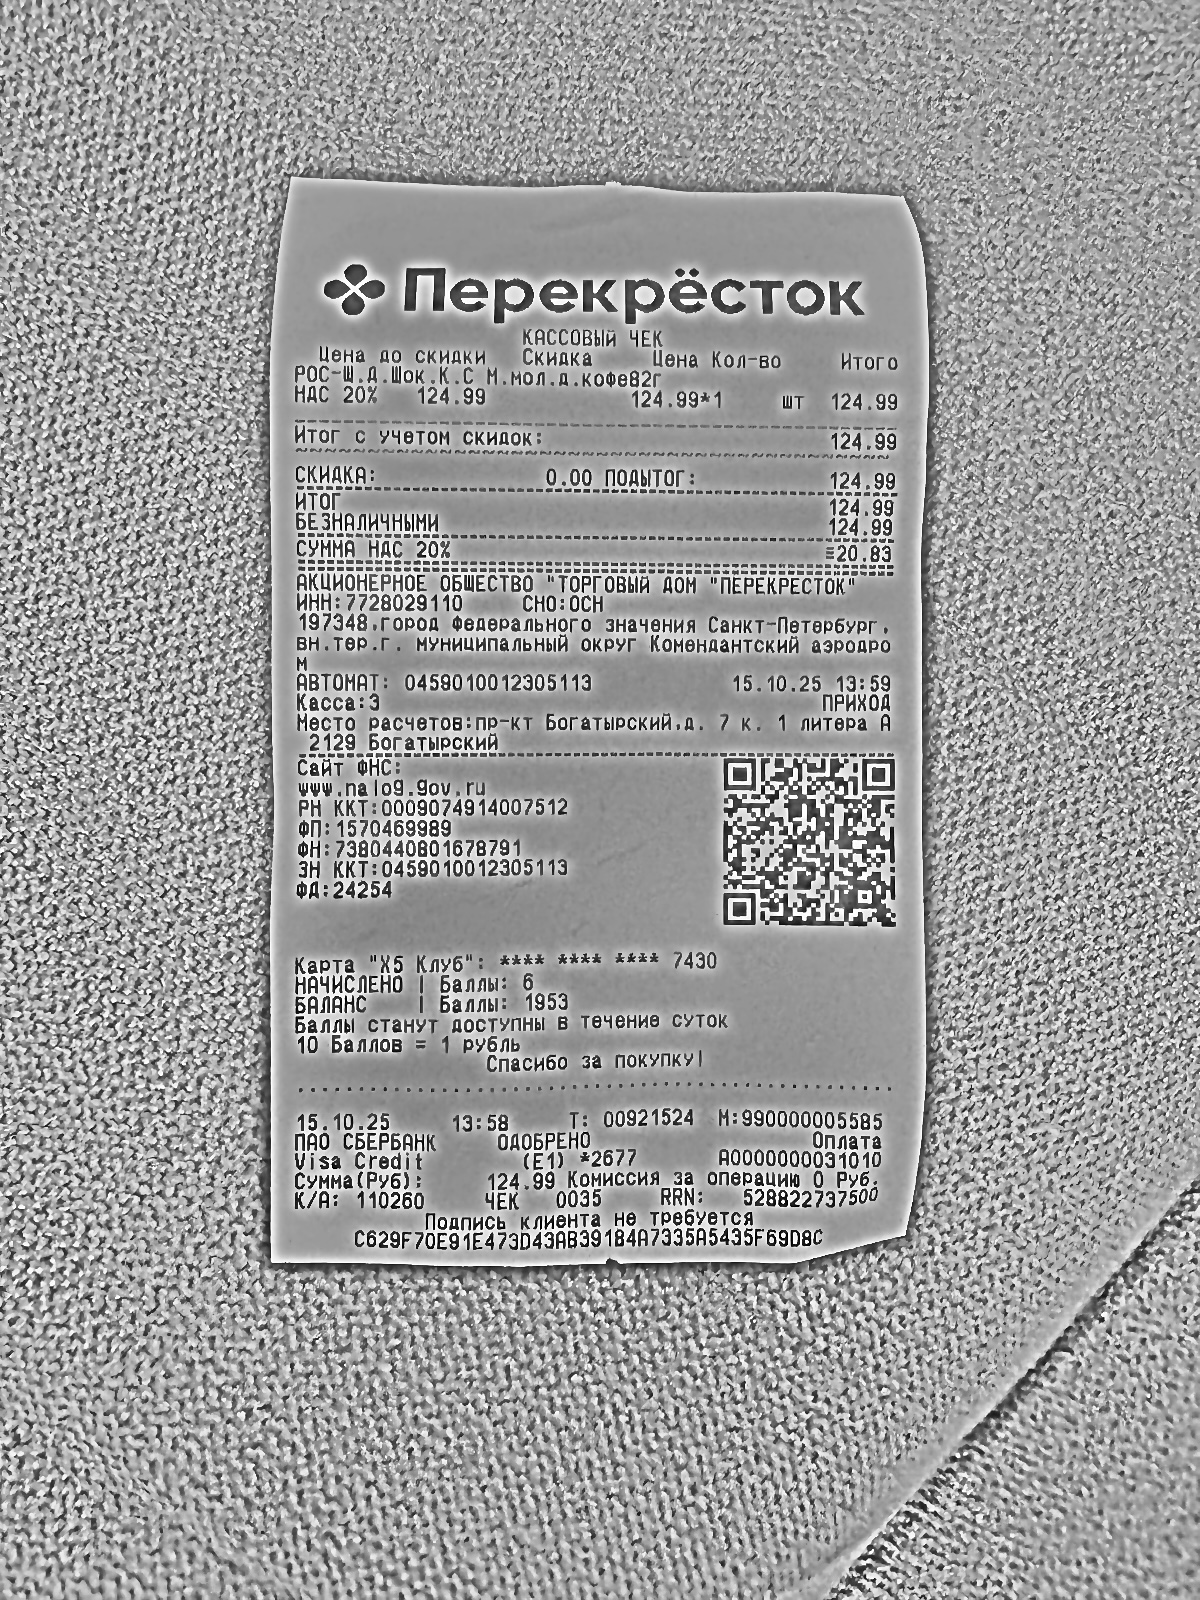
Продавец: АКЦИОНЕРНОЕ ОБЩЕСТВО "ТОРГОВЫЙ ДОМ "ПЕРЕКРЕСТОК"
ИНН: 7728029110
Дата: 15.10.25
Товары: РОС-Щ.Д.Шок.К.С.М.мол.д.кофе82г
Количество: 1
Цена: 124.99
Сумма: 124.99
Итого: 124.99